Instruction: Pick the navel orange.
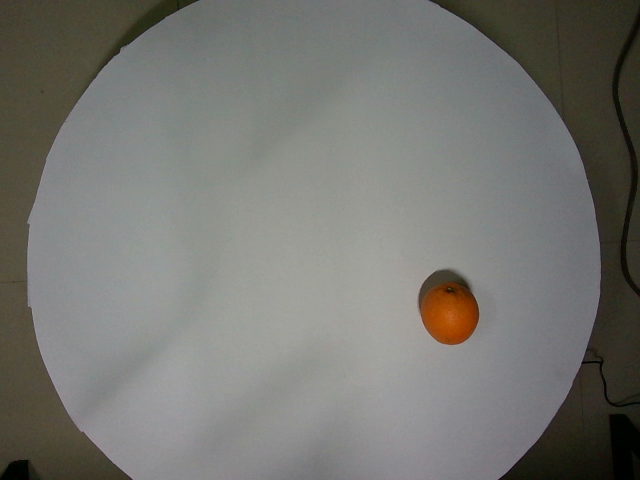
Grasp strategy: vertical